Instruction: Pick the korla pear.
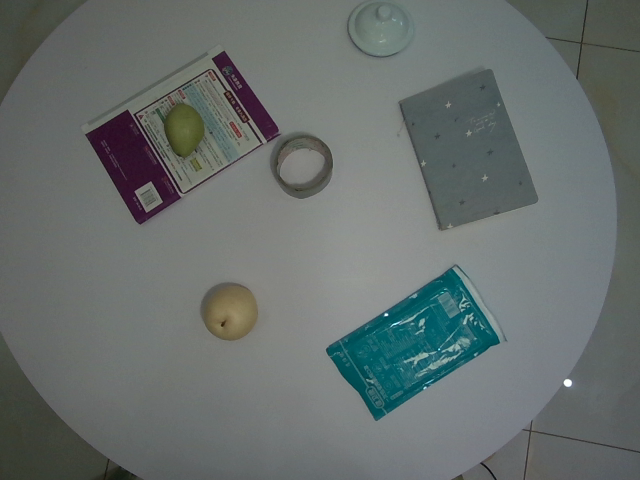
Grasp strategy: vertical